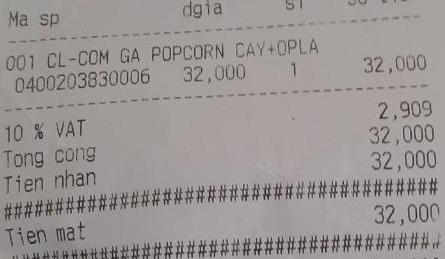
<table>
<tr>
<th>Ma sp</th>
<th>dgia</th>
<th>SL</th>
<th></th>
<tr>
<td> 001 CL-COM GA POPCORN CAY + OPLA 0400203830006</td>
<td>32,000</td>
<td>1</td>
<td>32,000</td>
</tr>
</tr>
</table>
Ma sp dgia SL thành tiền
-
001 CL-COM GA POPCORN CAY+OPLA 32,000 1 32,000
0400203830006

10 % VAT 2,909
Tong cong 32,000
Tien nhan 32,000

Tien mat 32,000